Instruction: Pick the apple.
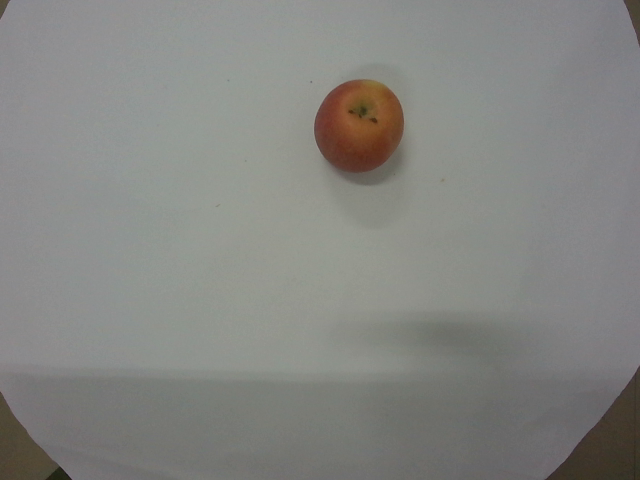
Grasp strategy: vertical